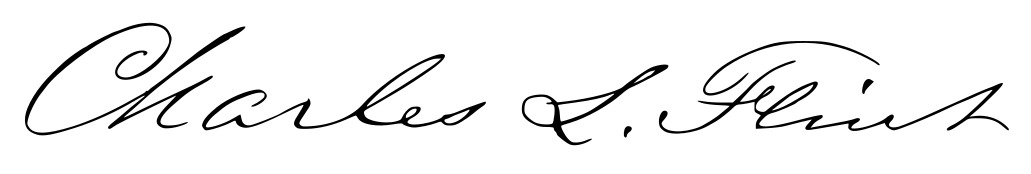
Signature of: charles l flint